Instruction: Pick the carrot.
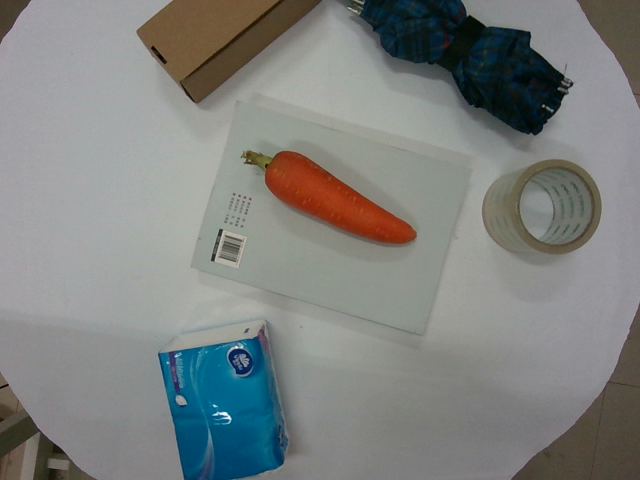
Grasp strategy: vertical